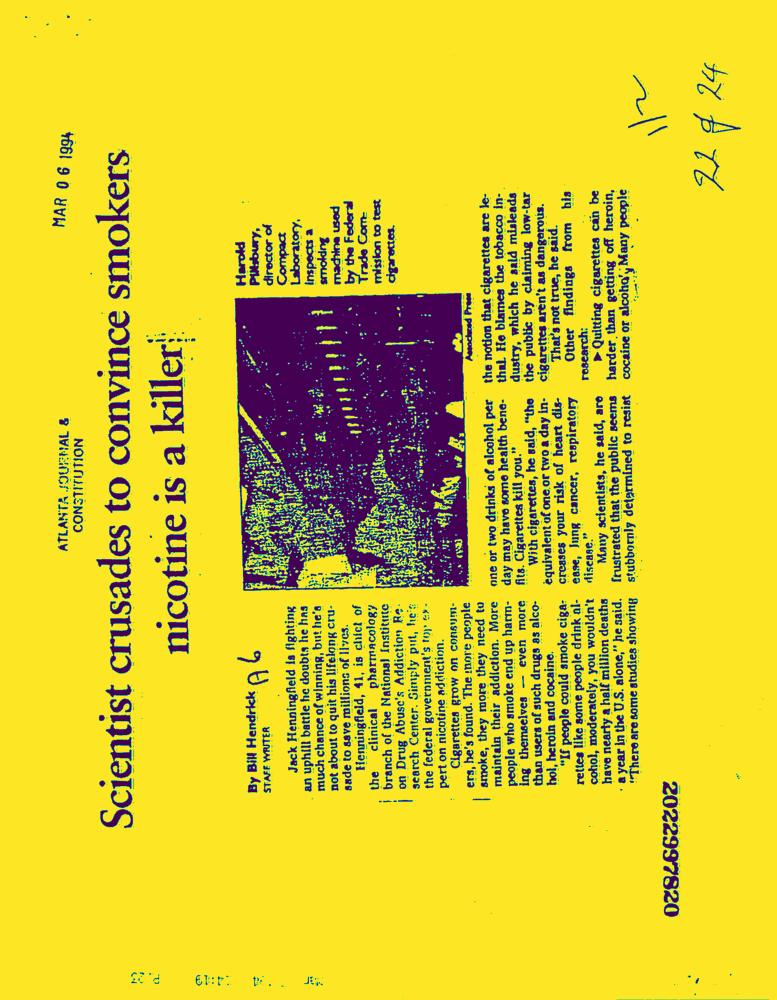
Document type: News-Article